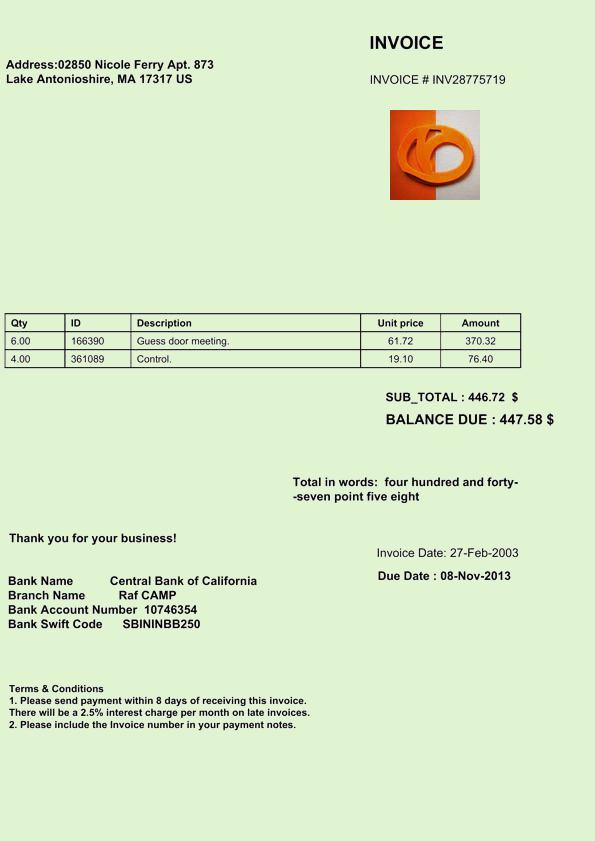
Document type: Invoice